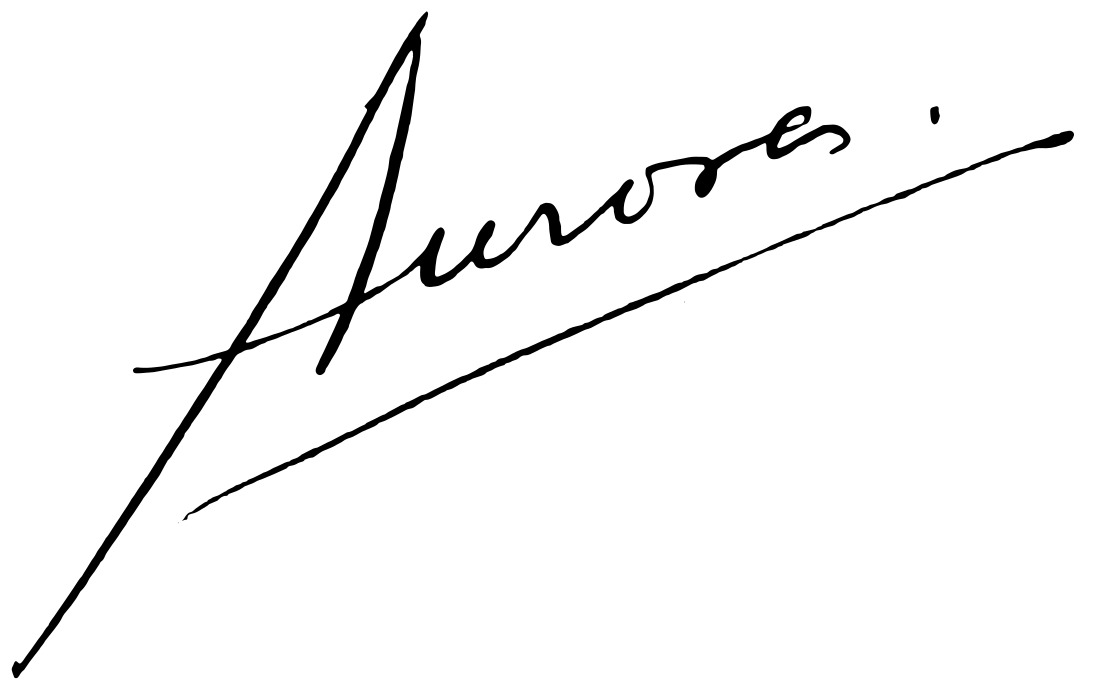
Signature of: aurora estrada y ayala